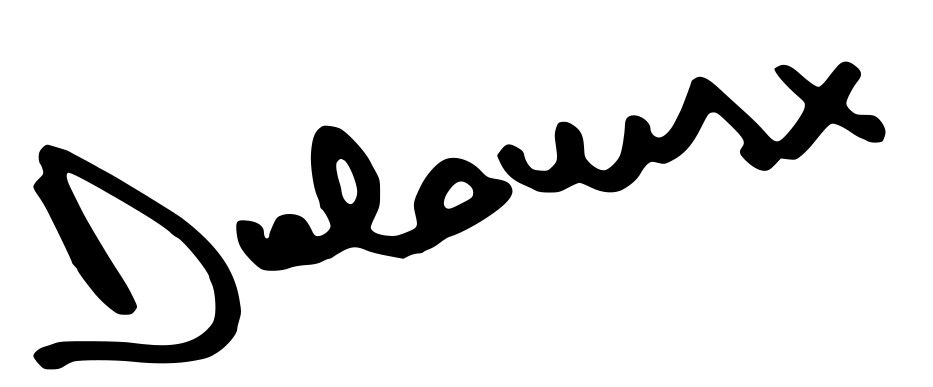
Signature of: dolores o riordan